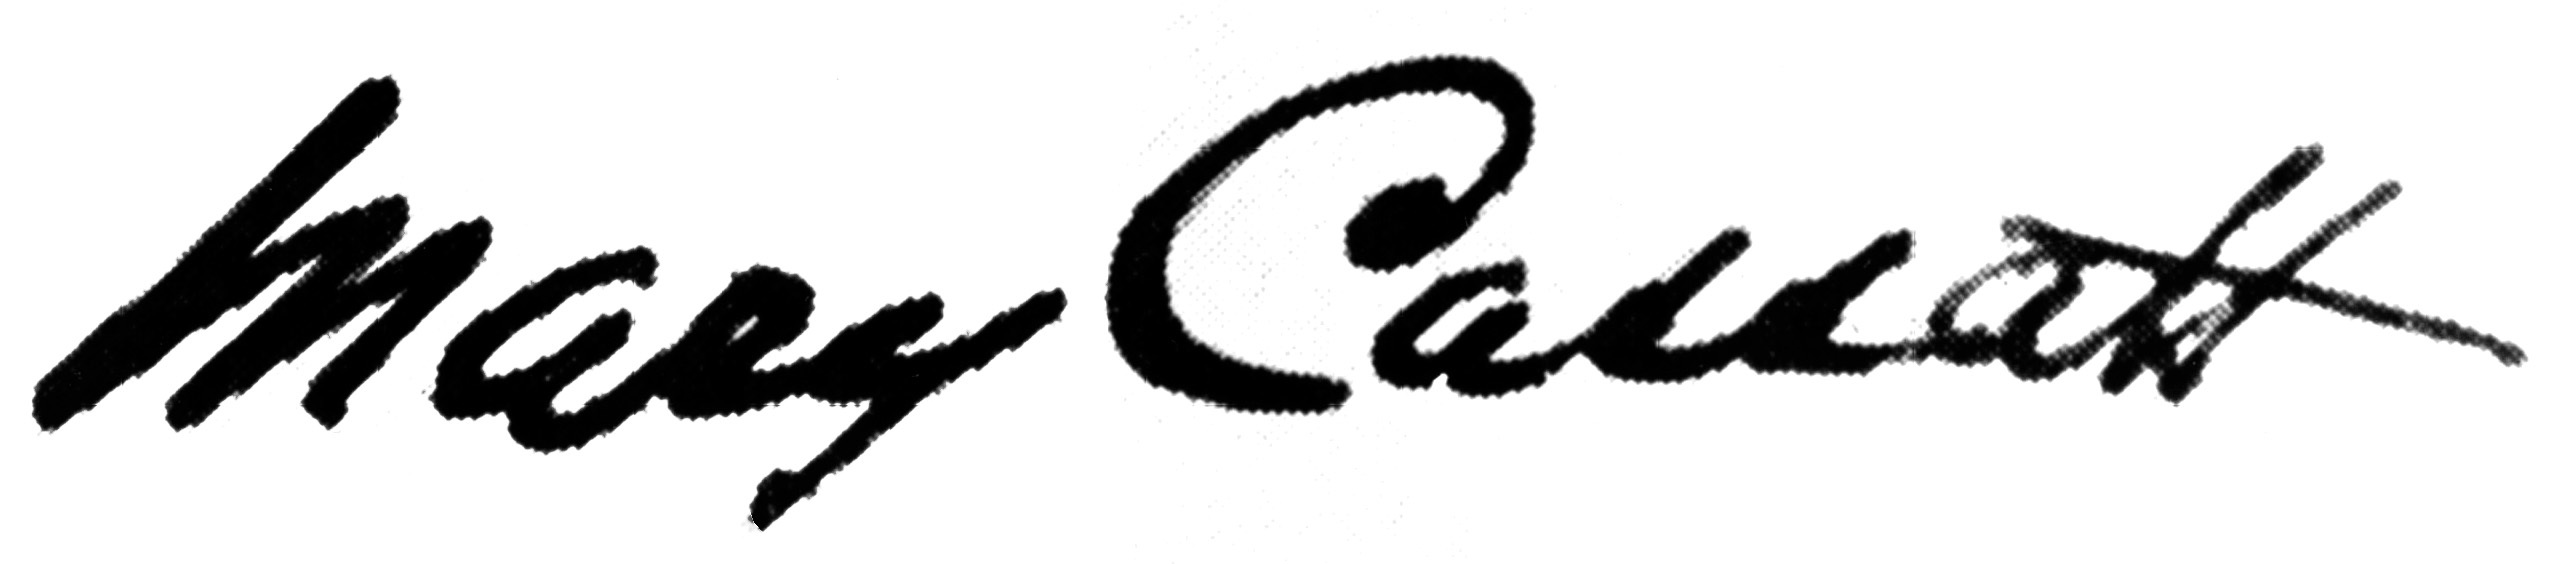
Signature of: mary cassatt